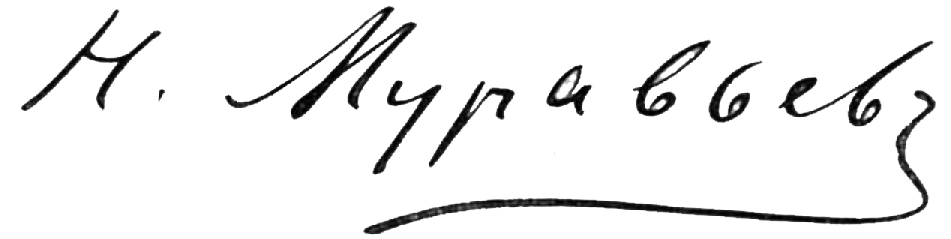
Signature of: nikolay muraviev